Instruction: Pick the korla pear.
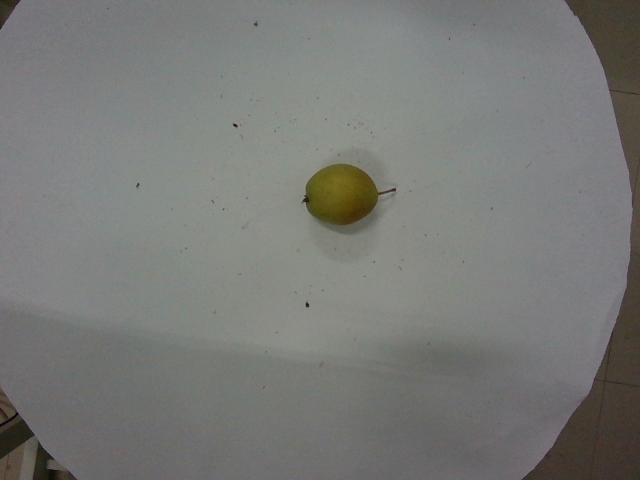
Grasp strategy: vertical